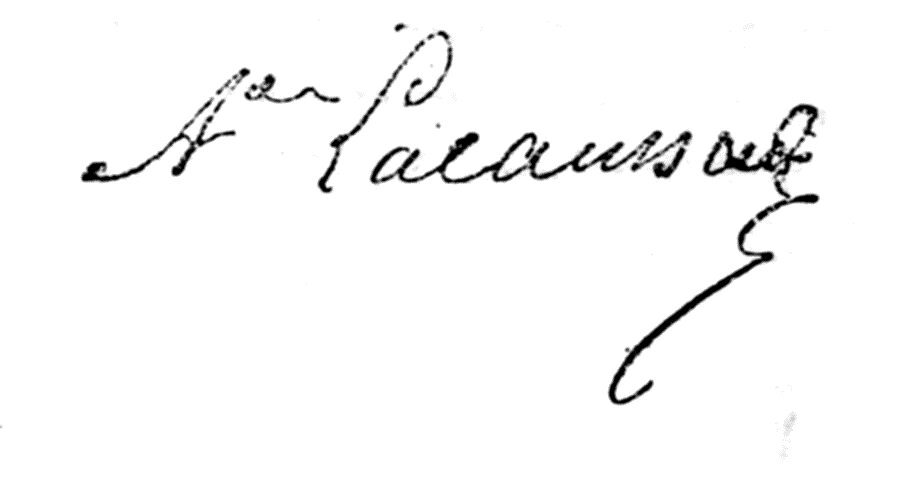
Signature of: auguste lacaussade